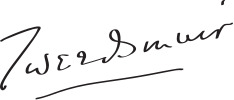
Signature of: john buchan